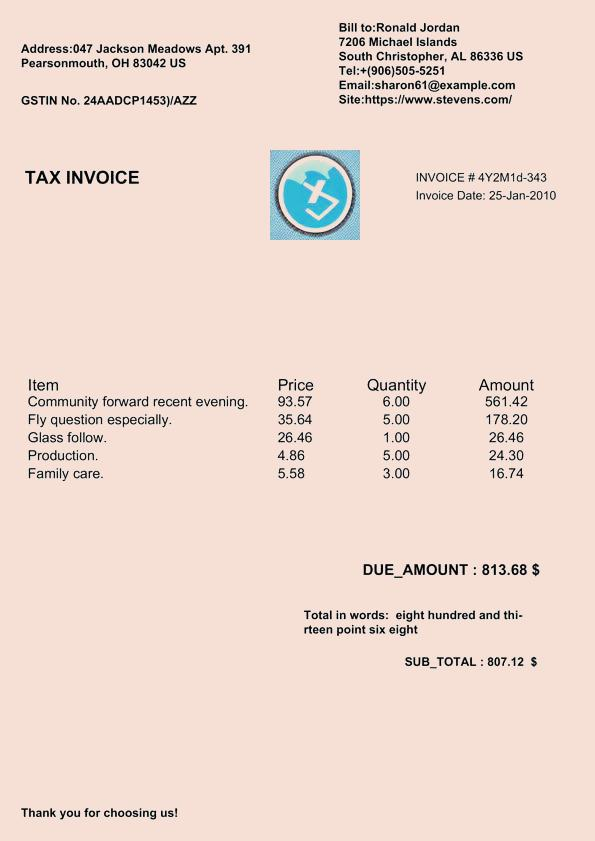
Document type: Invoice